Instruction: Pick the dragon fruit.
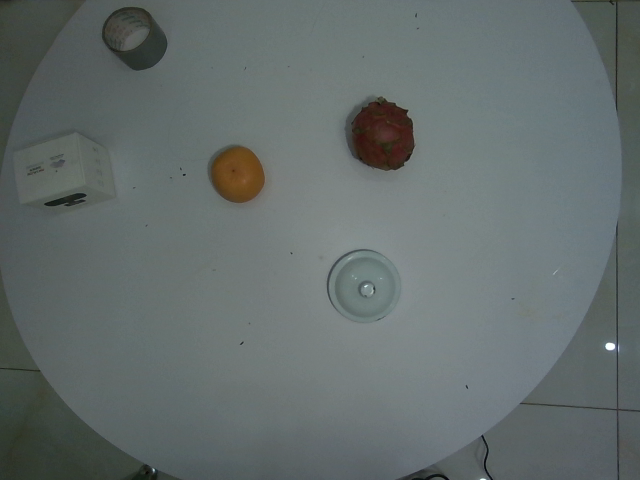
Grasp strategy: vertical